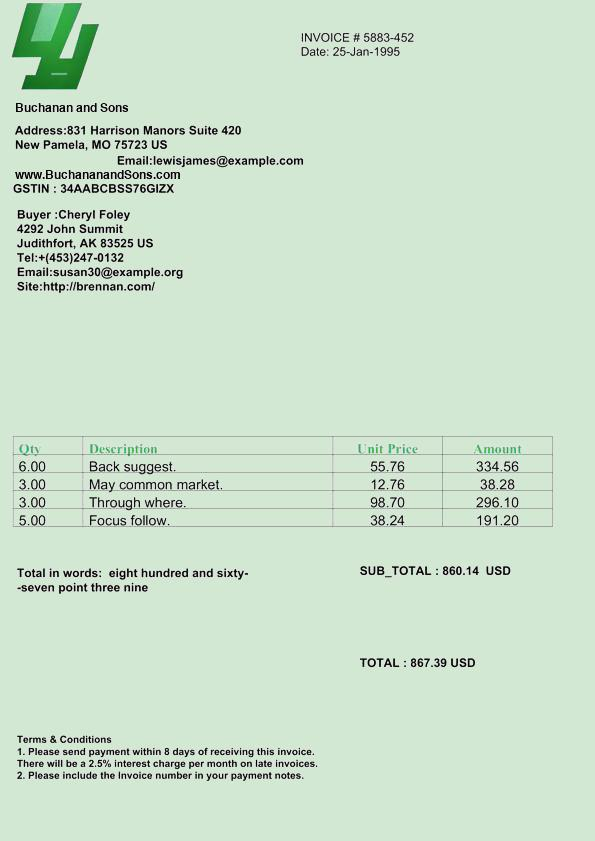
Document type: Invoice